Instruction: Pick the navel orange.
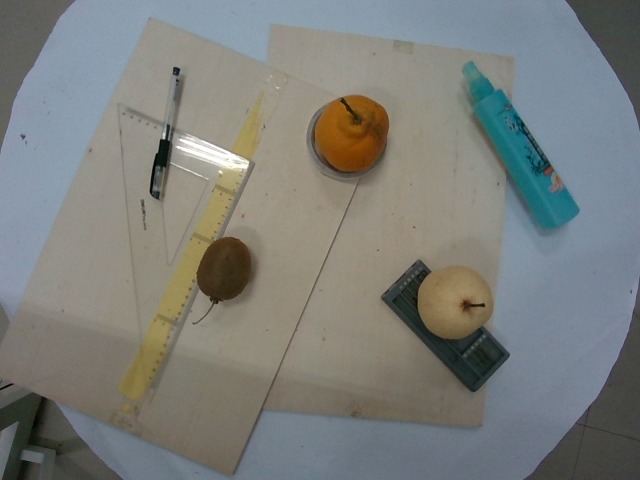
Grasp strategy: vertical